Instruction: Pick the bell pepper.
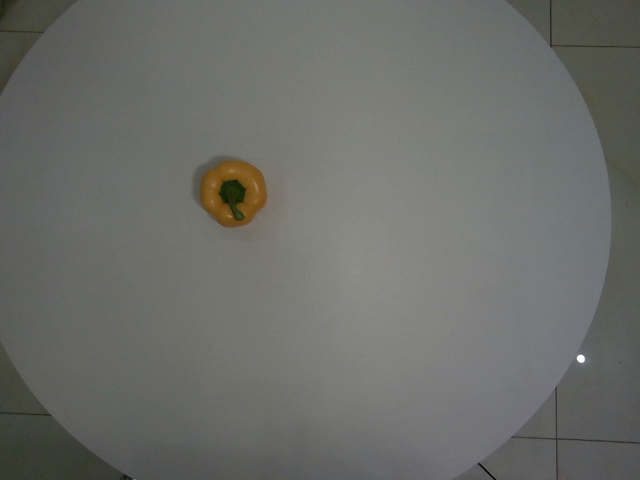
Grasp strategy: vertical